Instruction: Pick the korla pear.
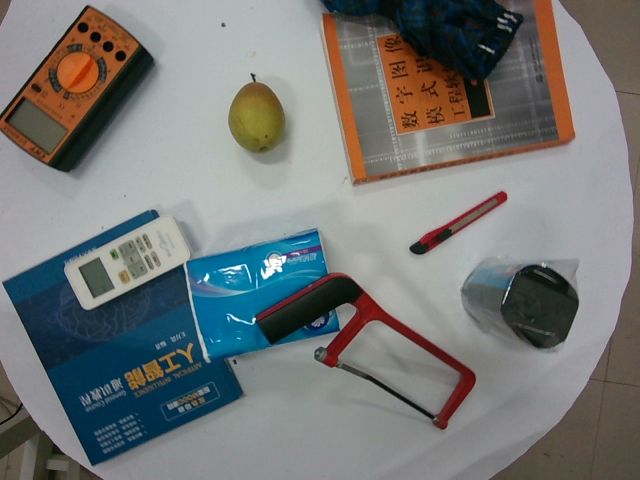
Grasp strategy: vertical